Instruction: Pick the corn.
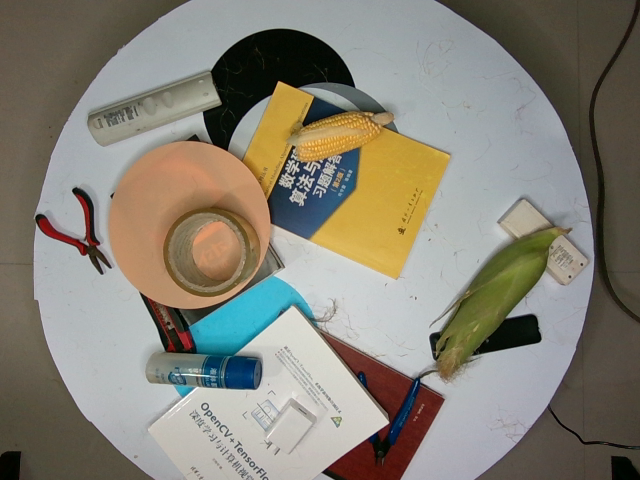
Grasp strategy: vertical